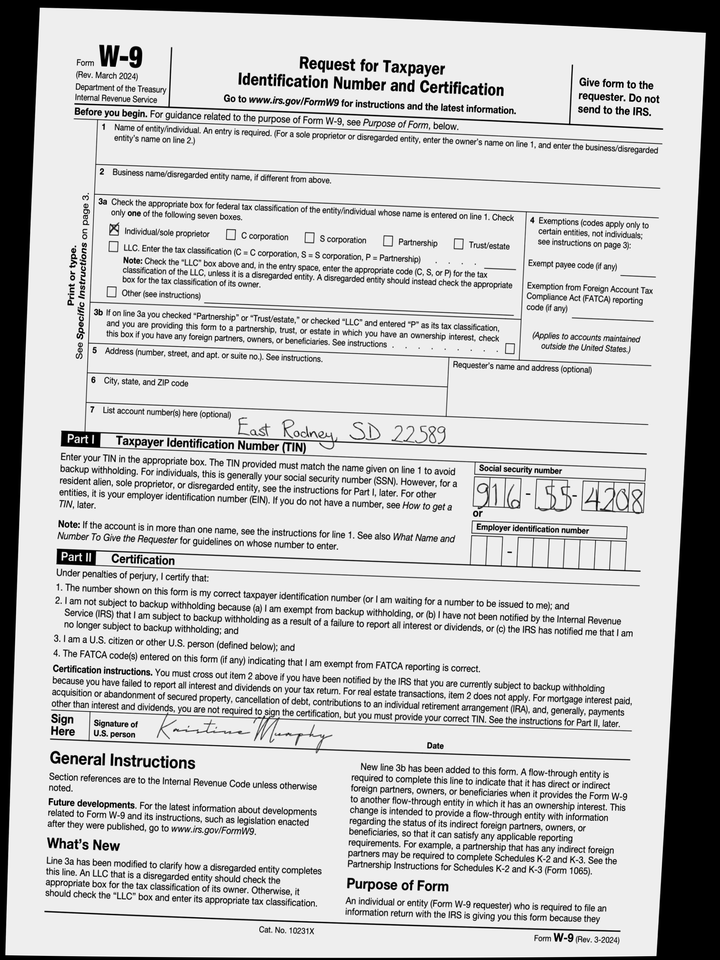
adr2: East Rodney, SD 22589
cbx: yes
ssn: 916554208